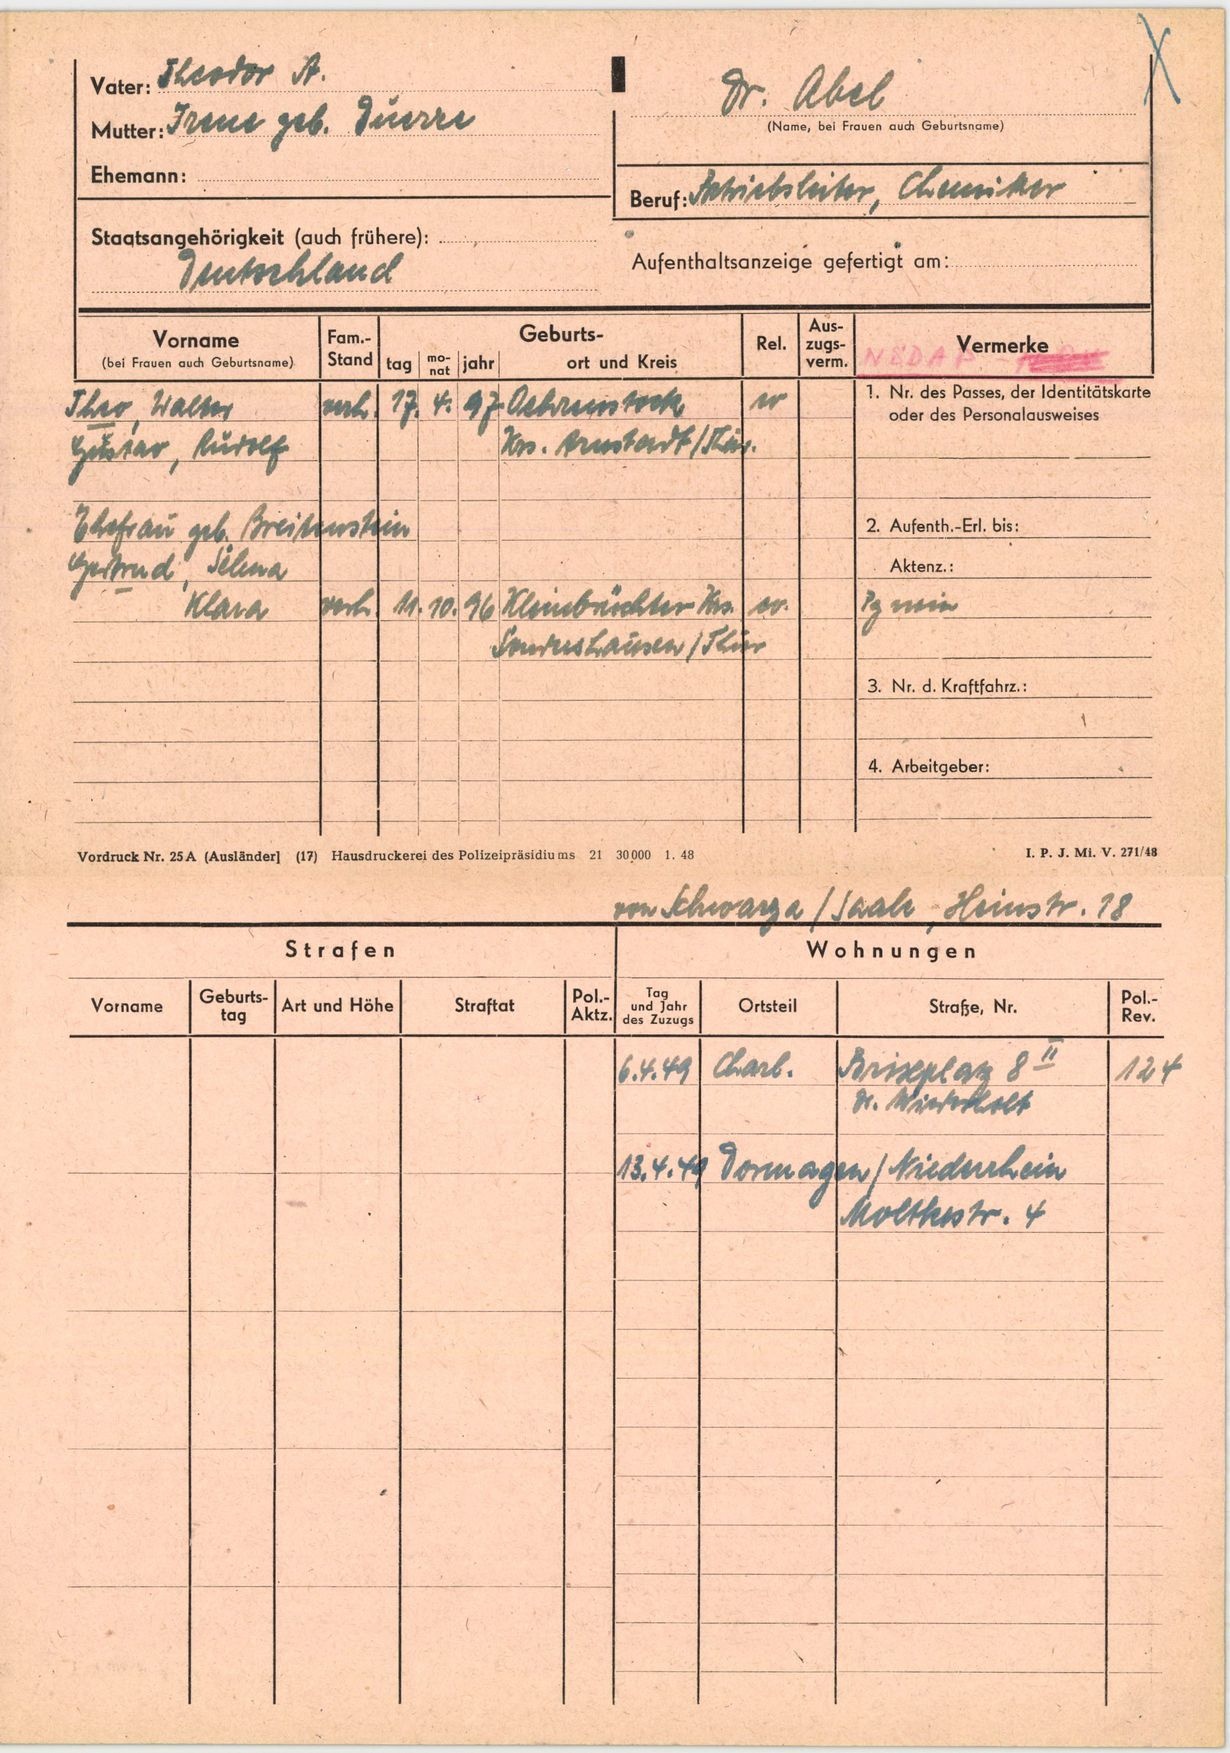
Dr. Abel